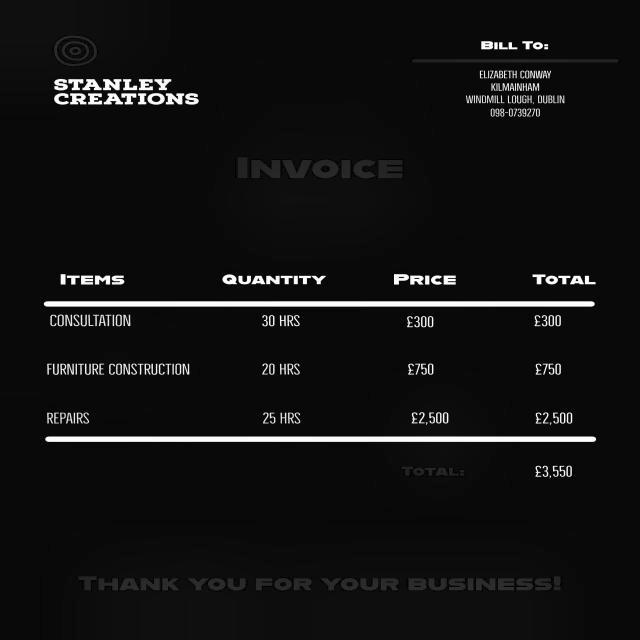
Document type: Invoice